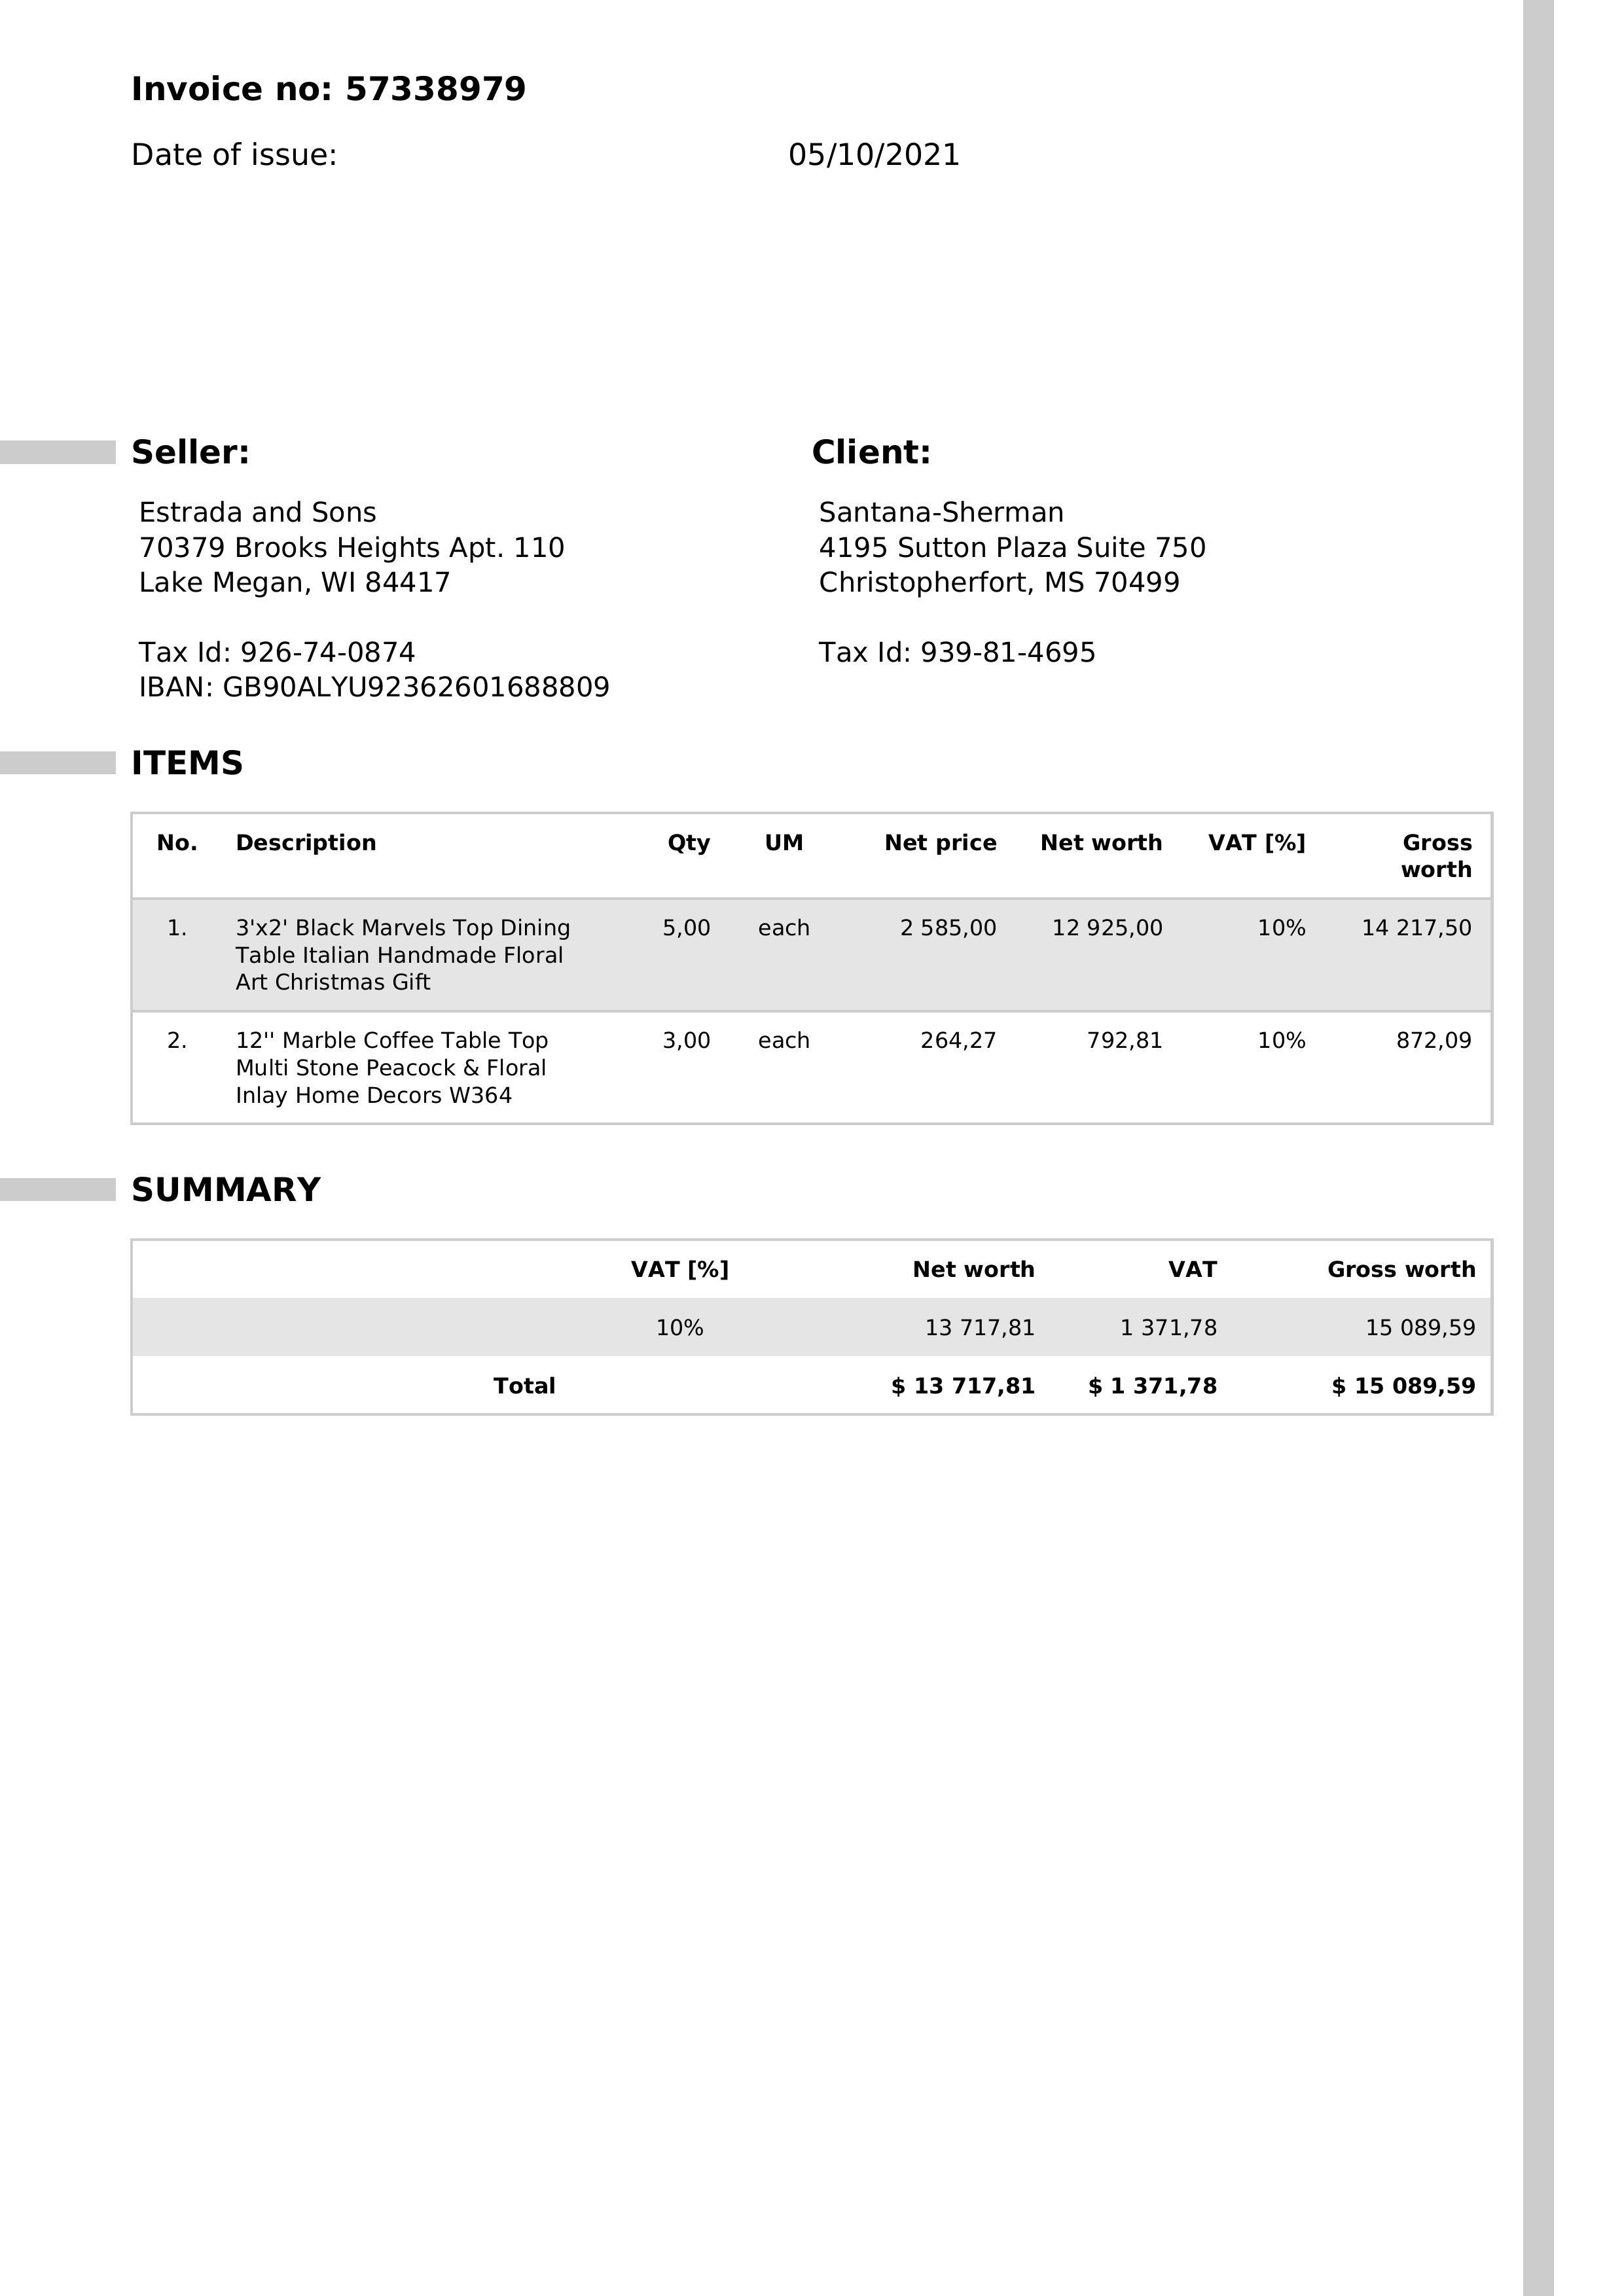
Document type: Invoice